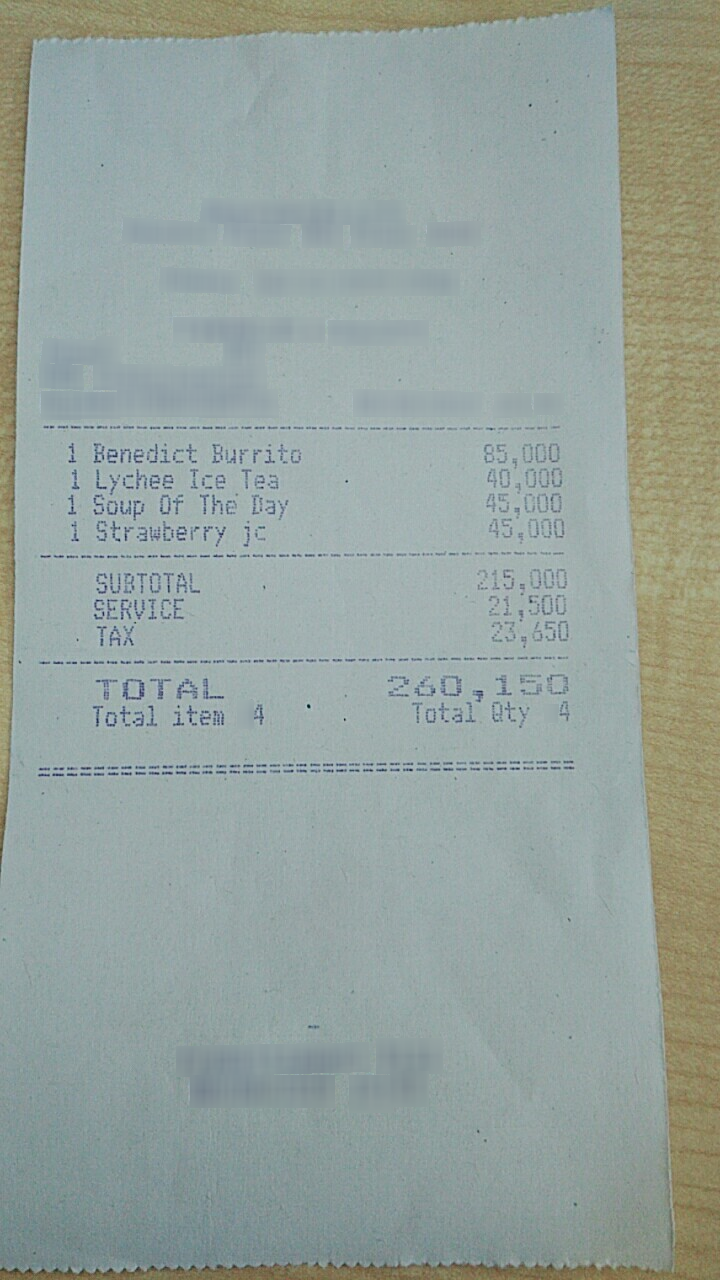
Number of items: 4
Subtotal: 215,000
Service charge: 21,500
Tax: 23,650
Total: 260,150
OCR text regions:
text: 1
text: Benedict
text: Burrito
text: 85,000
text: 1
text: Lychee
text: Ice
text: Tea
text: 40,000
text: 1
text: Soup
text: Of
text: The
text: Day
text: 45,000
text: 1
text: Strawberry
text: jc
text: 45,000
text: SUBTOTAL
text: 215,000
text: SERVICE
text: 21,500
text: TAX
text: 23,650
text: TOTAL
text: 260,150
text: Total
text: item
text: 4
text: Total
text: Qty
text: 4